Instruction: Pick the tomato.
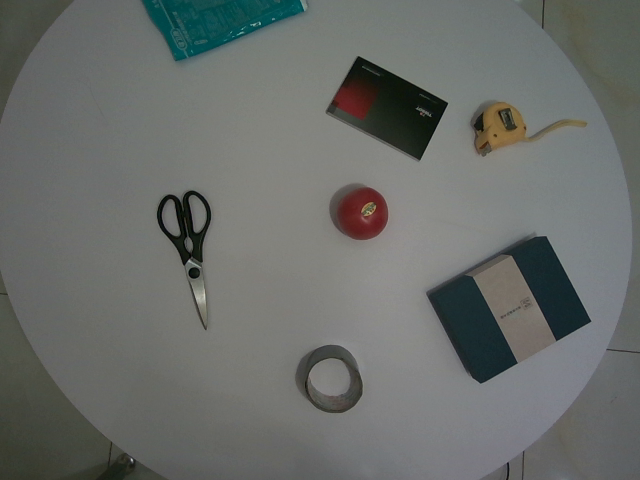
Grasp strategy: vertical